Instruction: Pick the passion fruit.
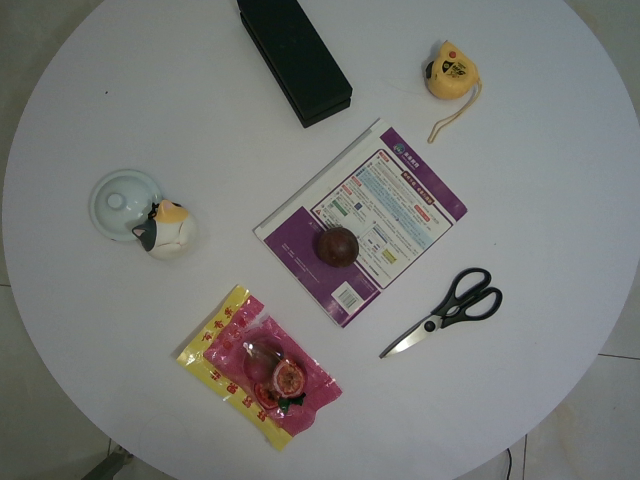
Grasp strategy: vertical